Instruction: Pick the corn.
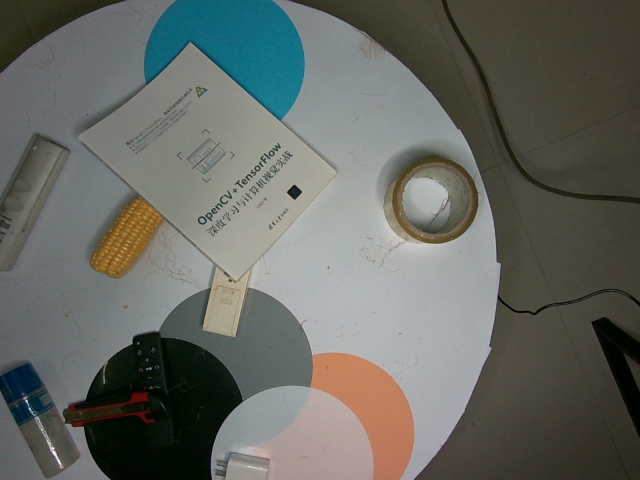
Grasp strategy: vertical